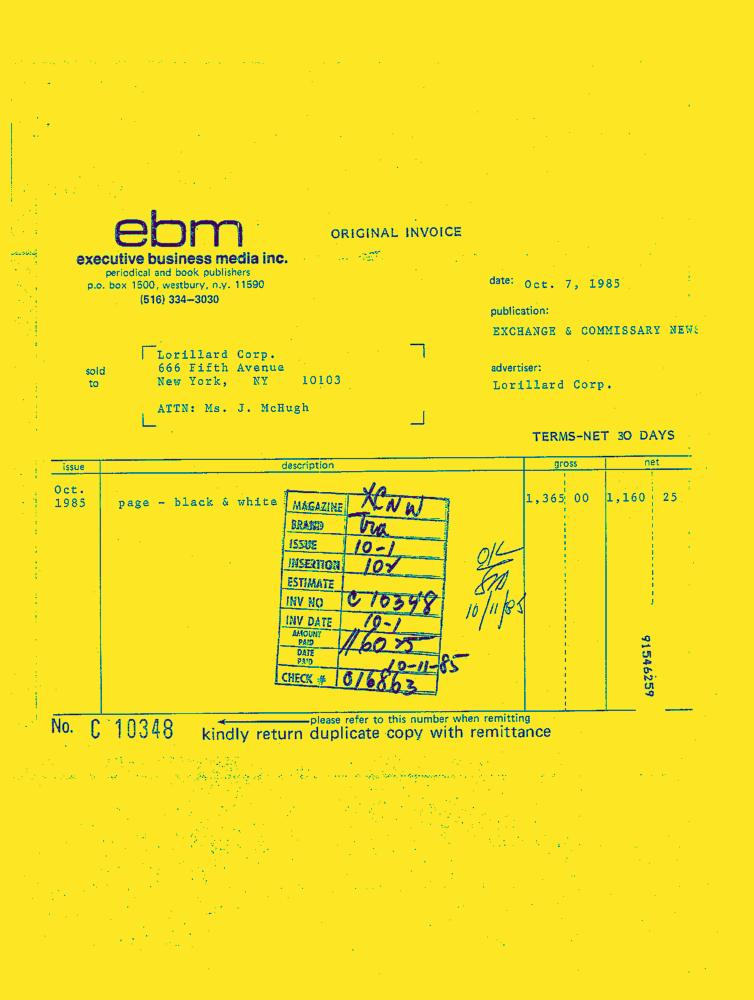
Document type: Invoice-Doc